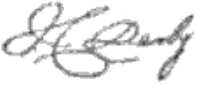
Signature of: james cephas derby